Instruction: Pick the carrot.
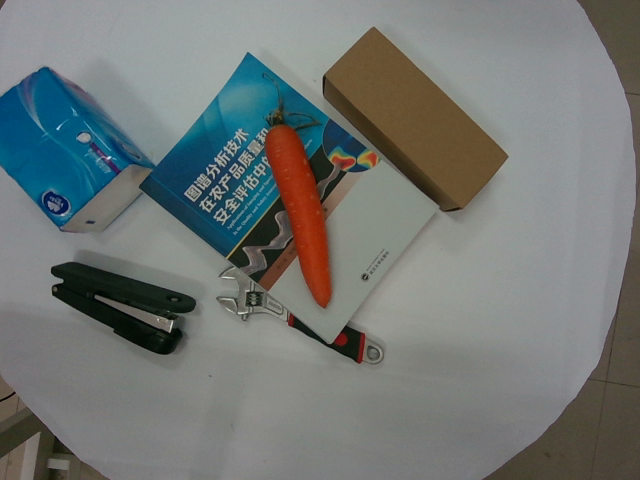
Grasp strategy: vertical